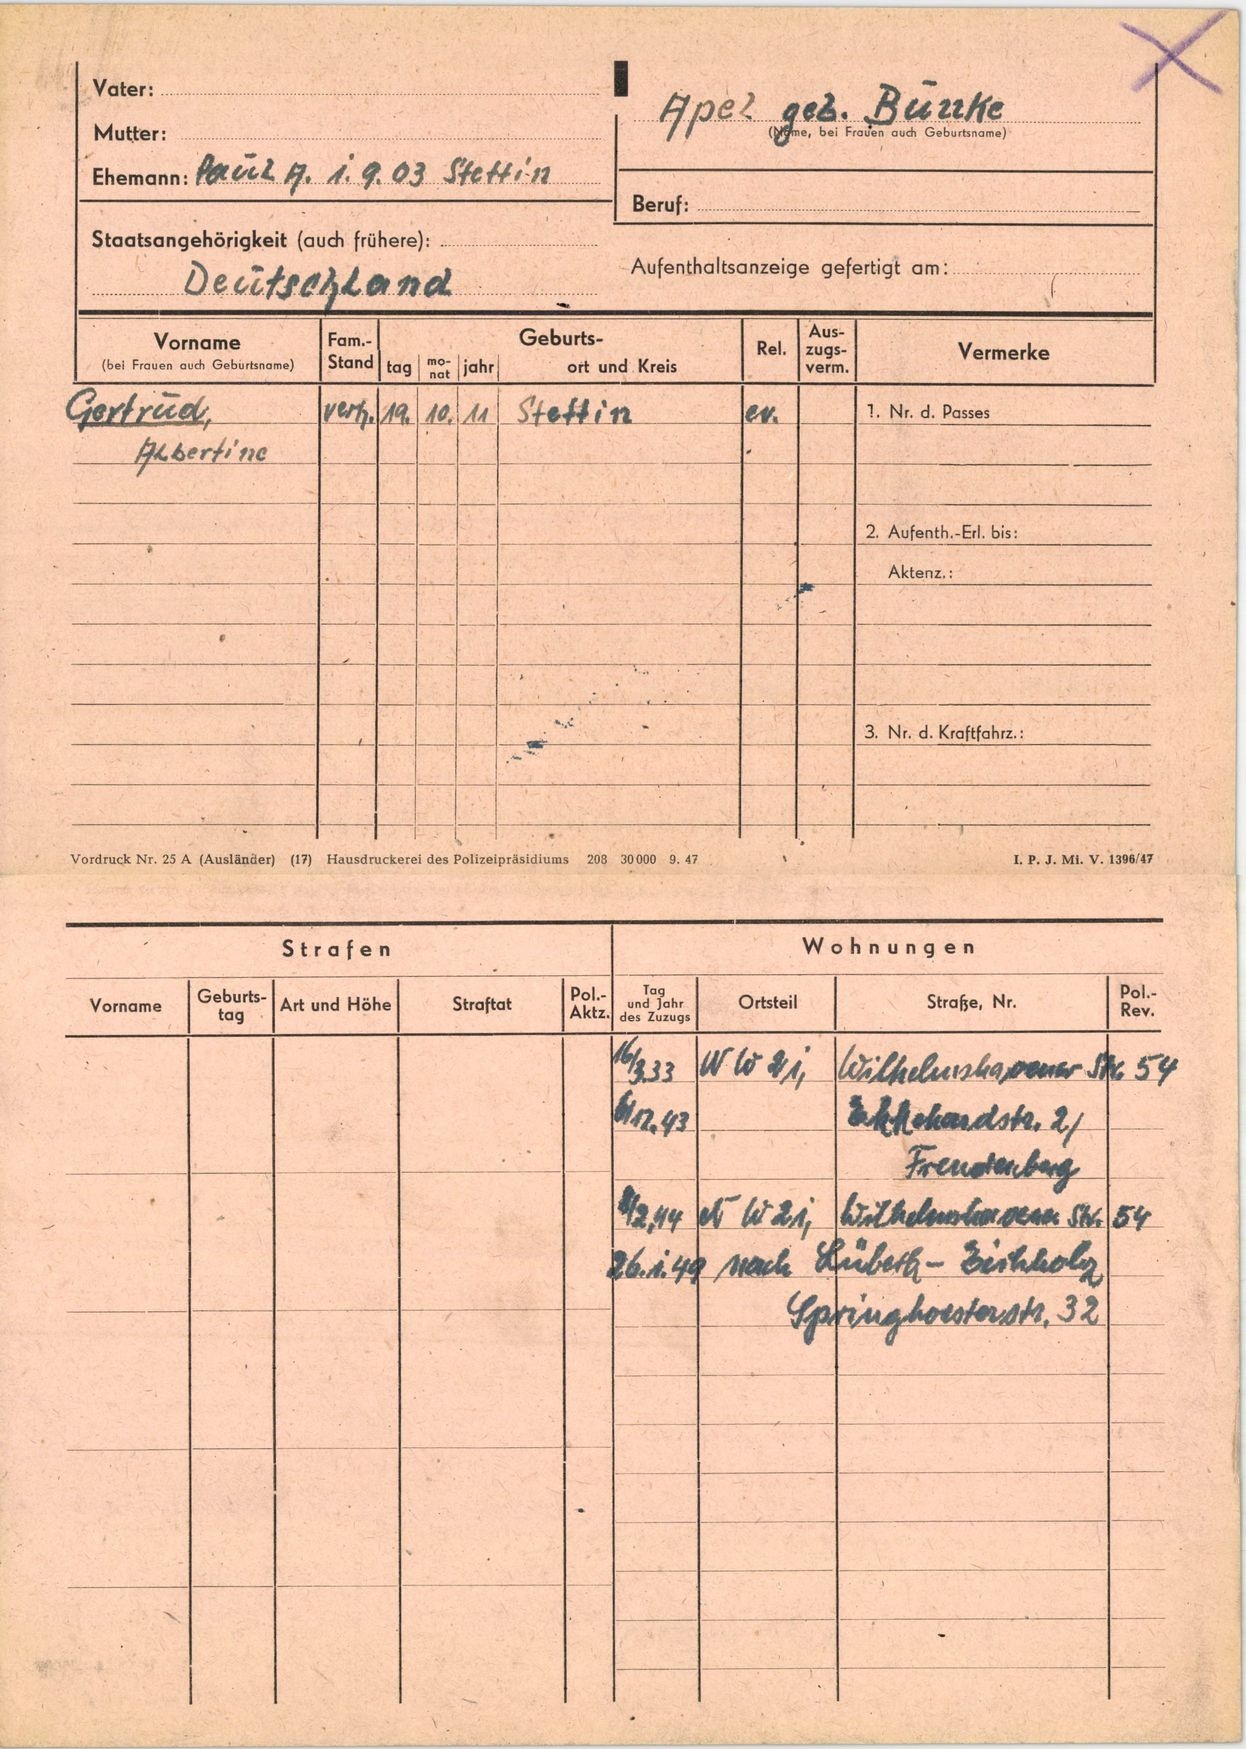
Apel geb. Bunke